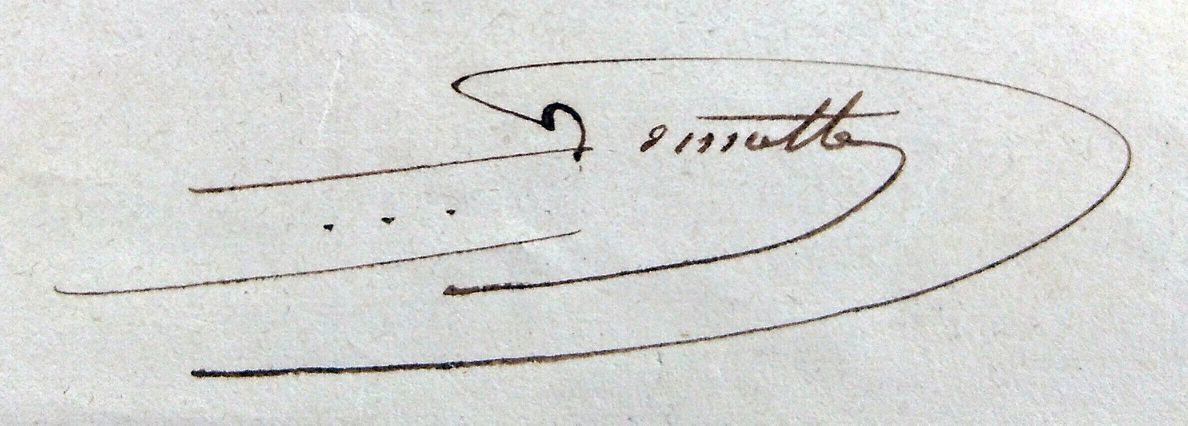
Signature of: narcisse brunette